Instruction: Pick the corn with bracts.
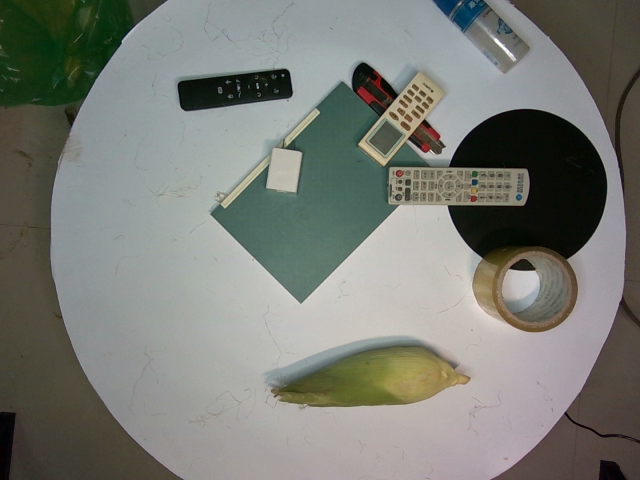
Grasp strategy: vertical